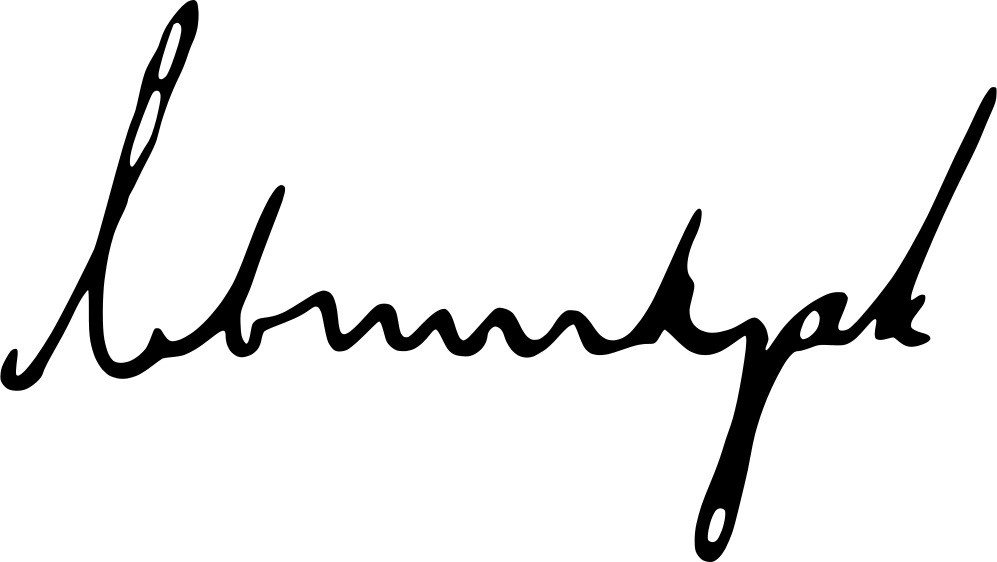
Signature of: abdul razak hussein